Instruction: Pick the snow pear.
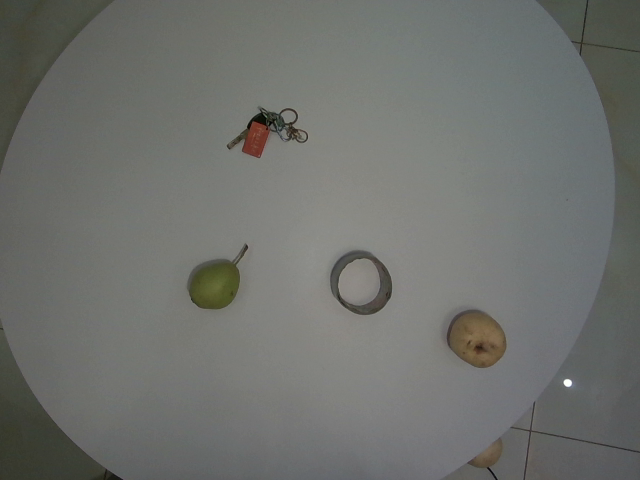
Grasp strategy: vertical